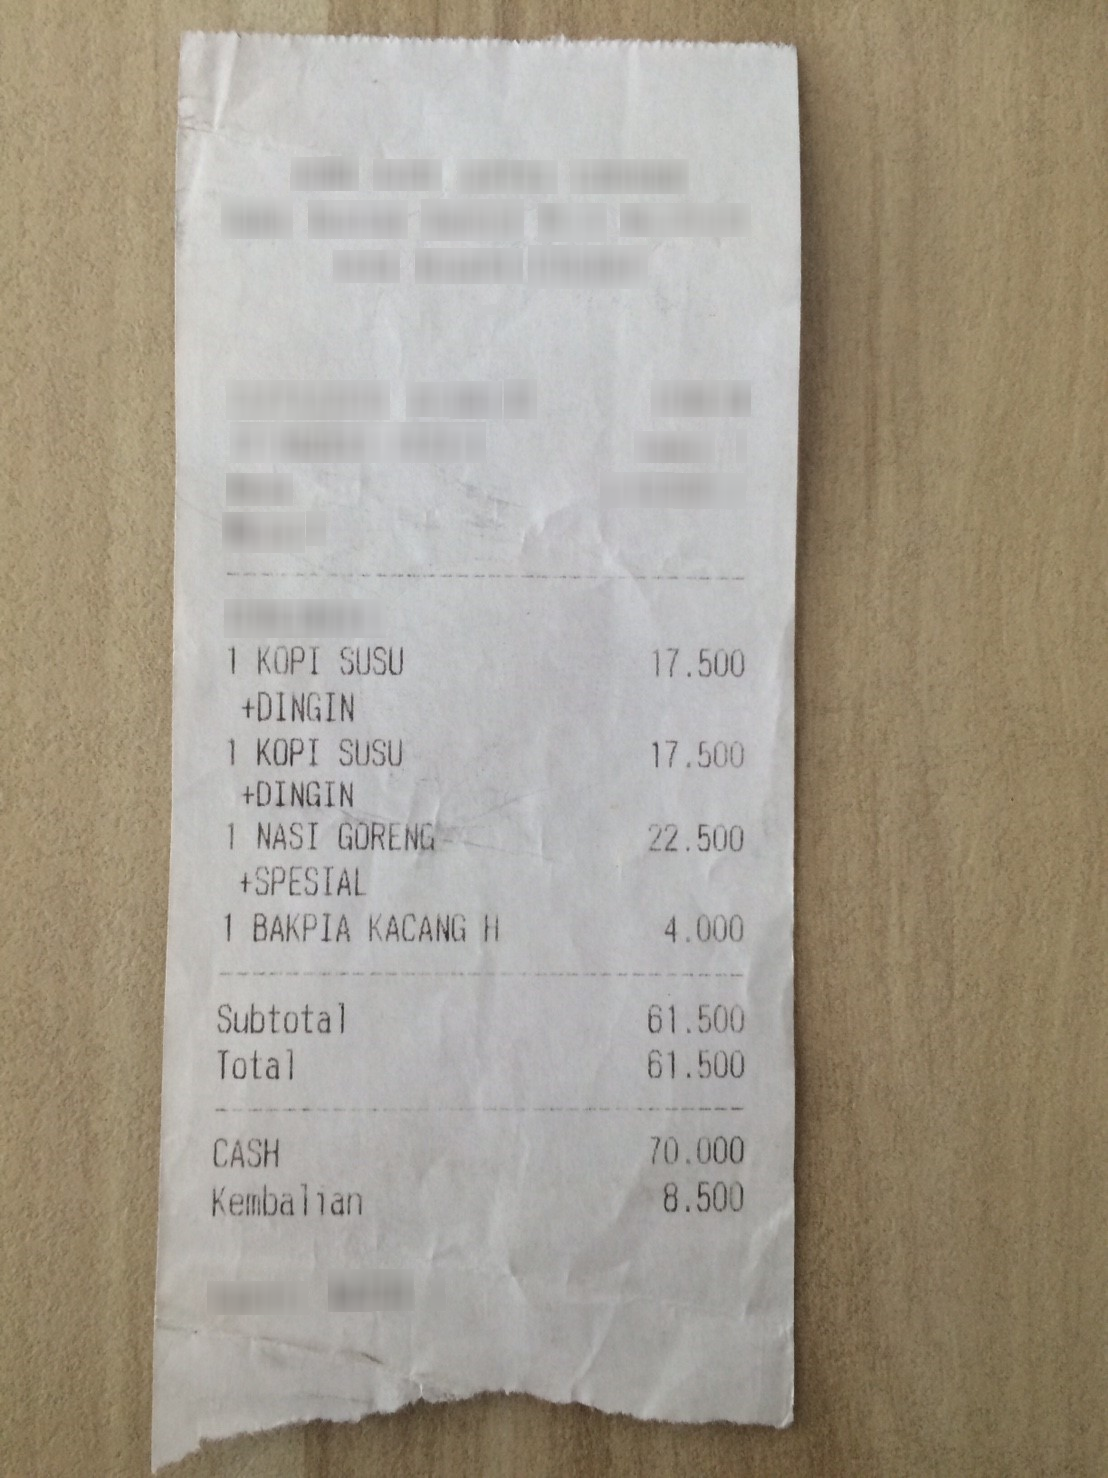
Extraction:
receipt: line_items: name: KOPI SUSU
price: 17.500
qty: 1
name: +DINGIN
name: KOPI SUSU
price: 17.500
qty: 1
name: +DINGIN
name: NASI GORENG
price: 22.500
qty: 1
name: +SPESIAL
name: BAKPIA KACANG H
price: 4.000
qty: 1
subtotal: 61.500
total: 61.500